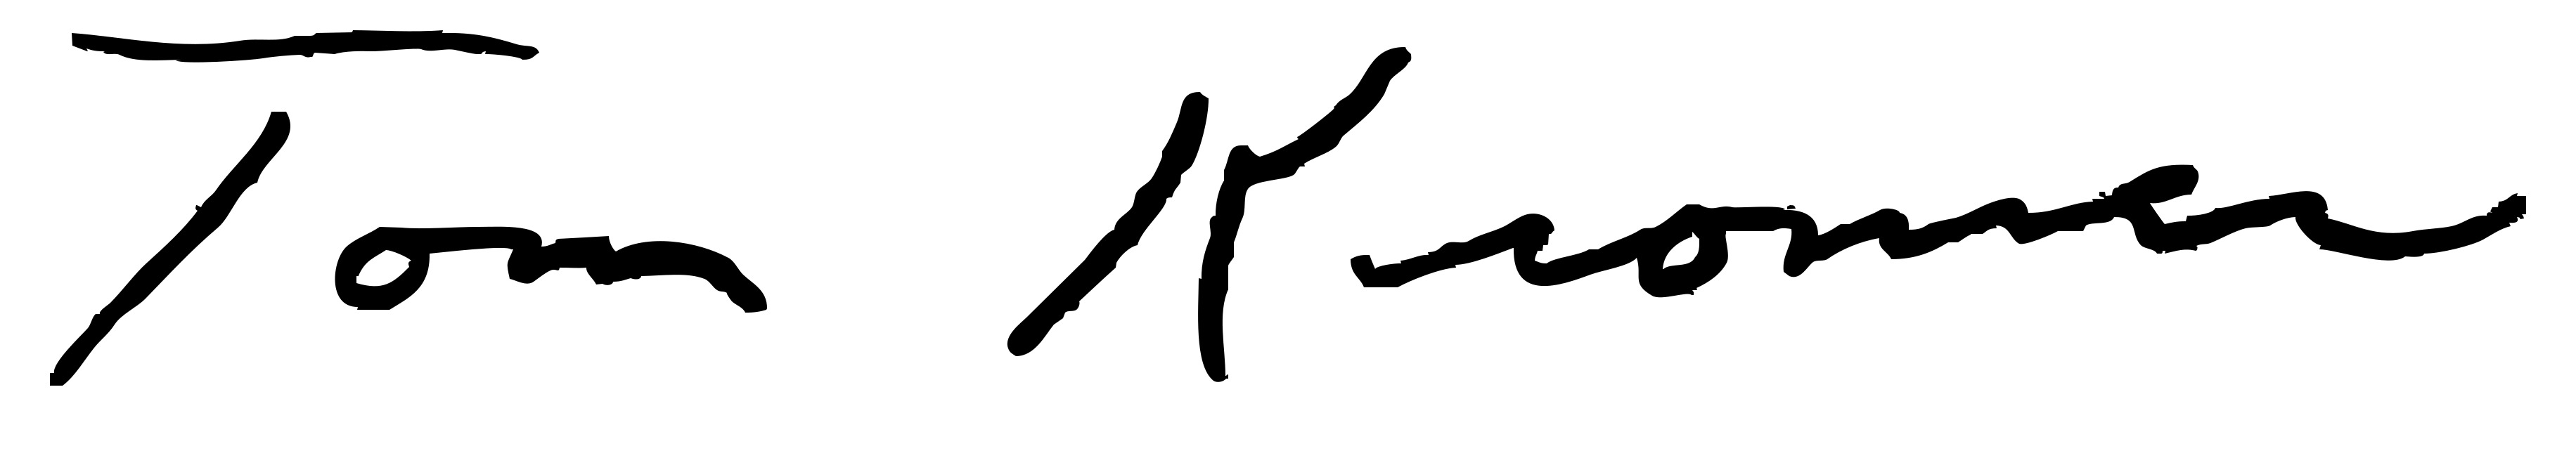
Signature of: tom kromer